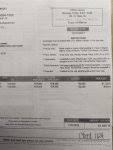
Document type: Invoice